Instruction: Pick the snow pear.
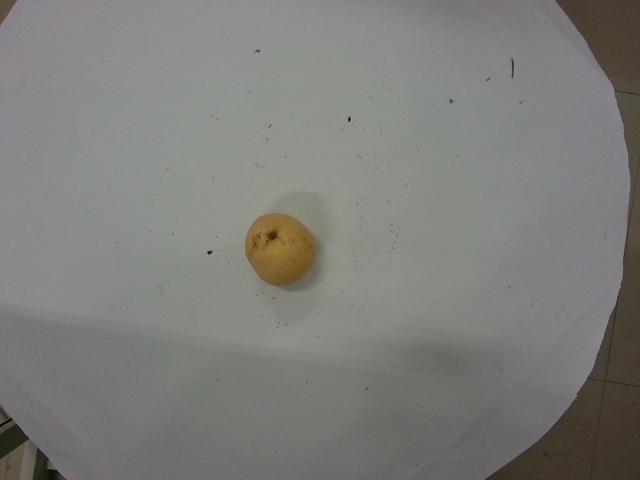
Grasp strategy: vertical